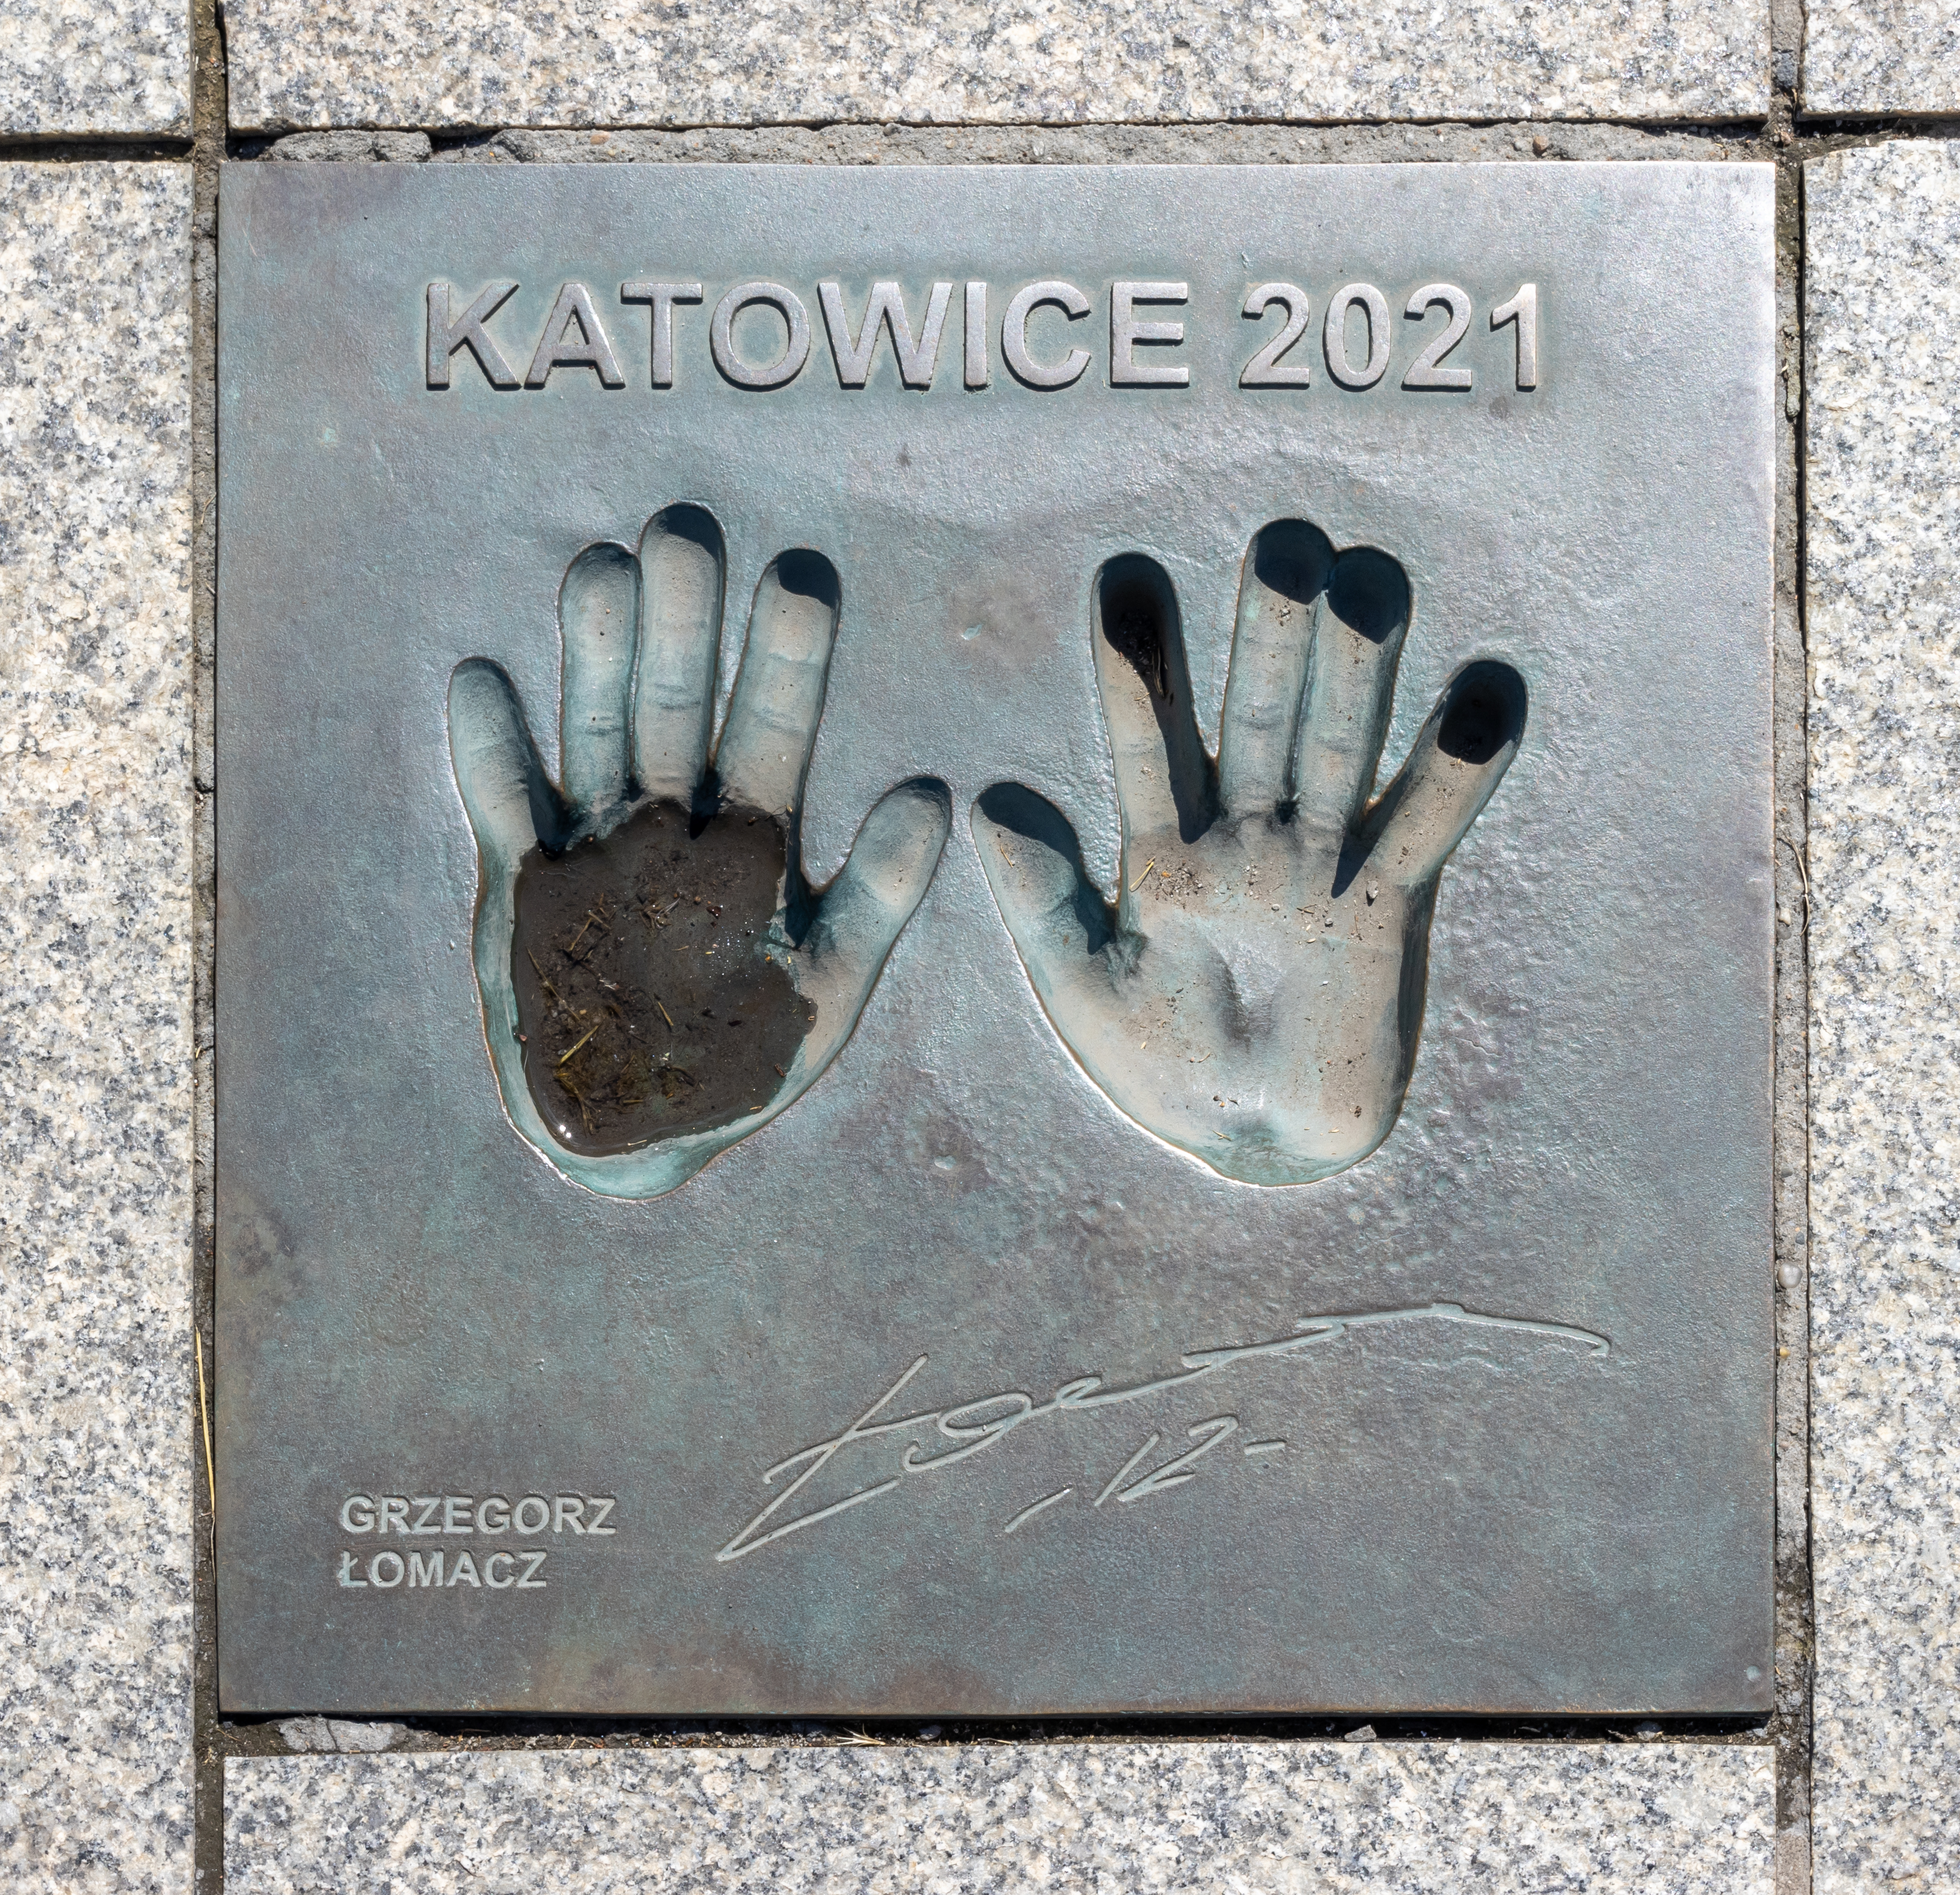
Signature of: grzegorz łomacz